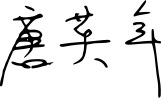
Signature of: henry tang